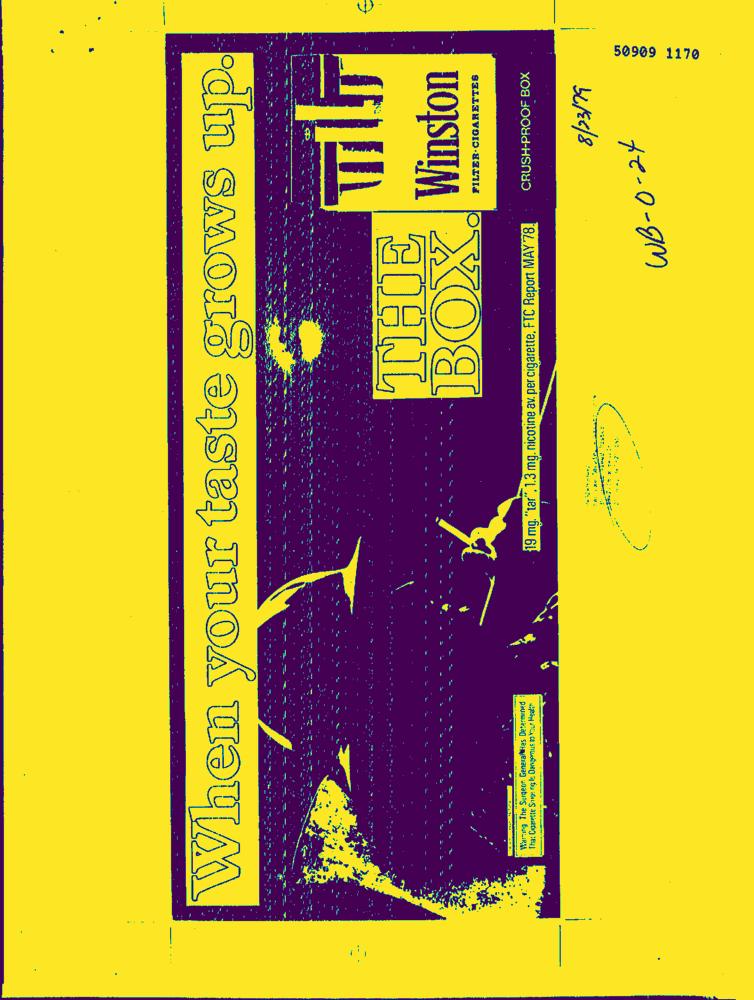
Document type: AD